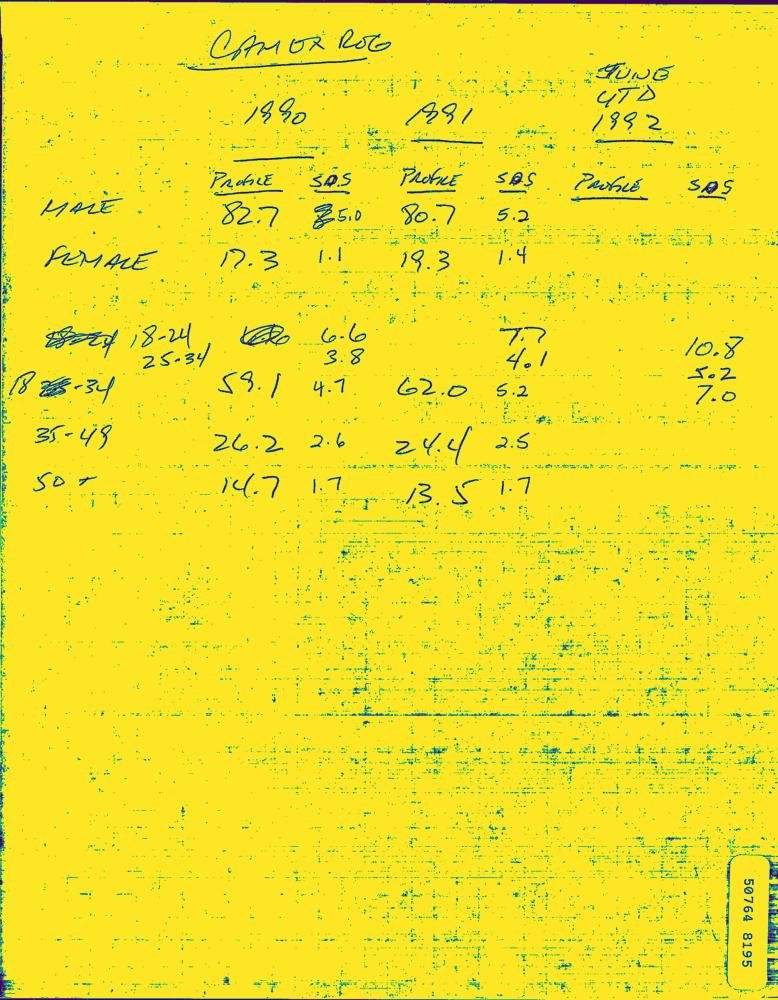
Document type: Hand-Written